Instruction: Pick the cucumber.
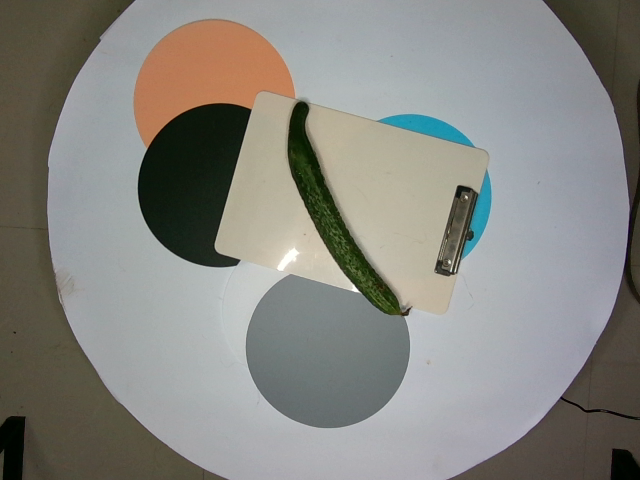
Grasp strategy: vertical